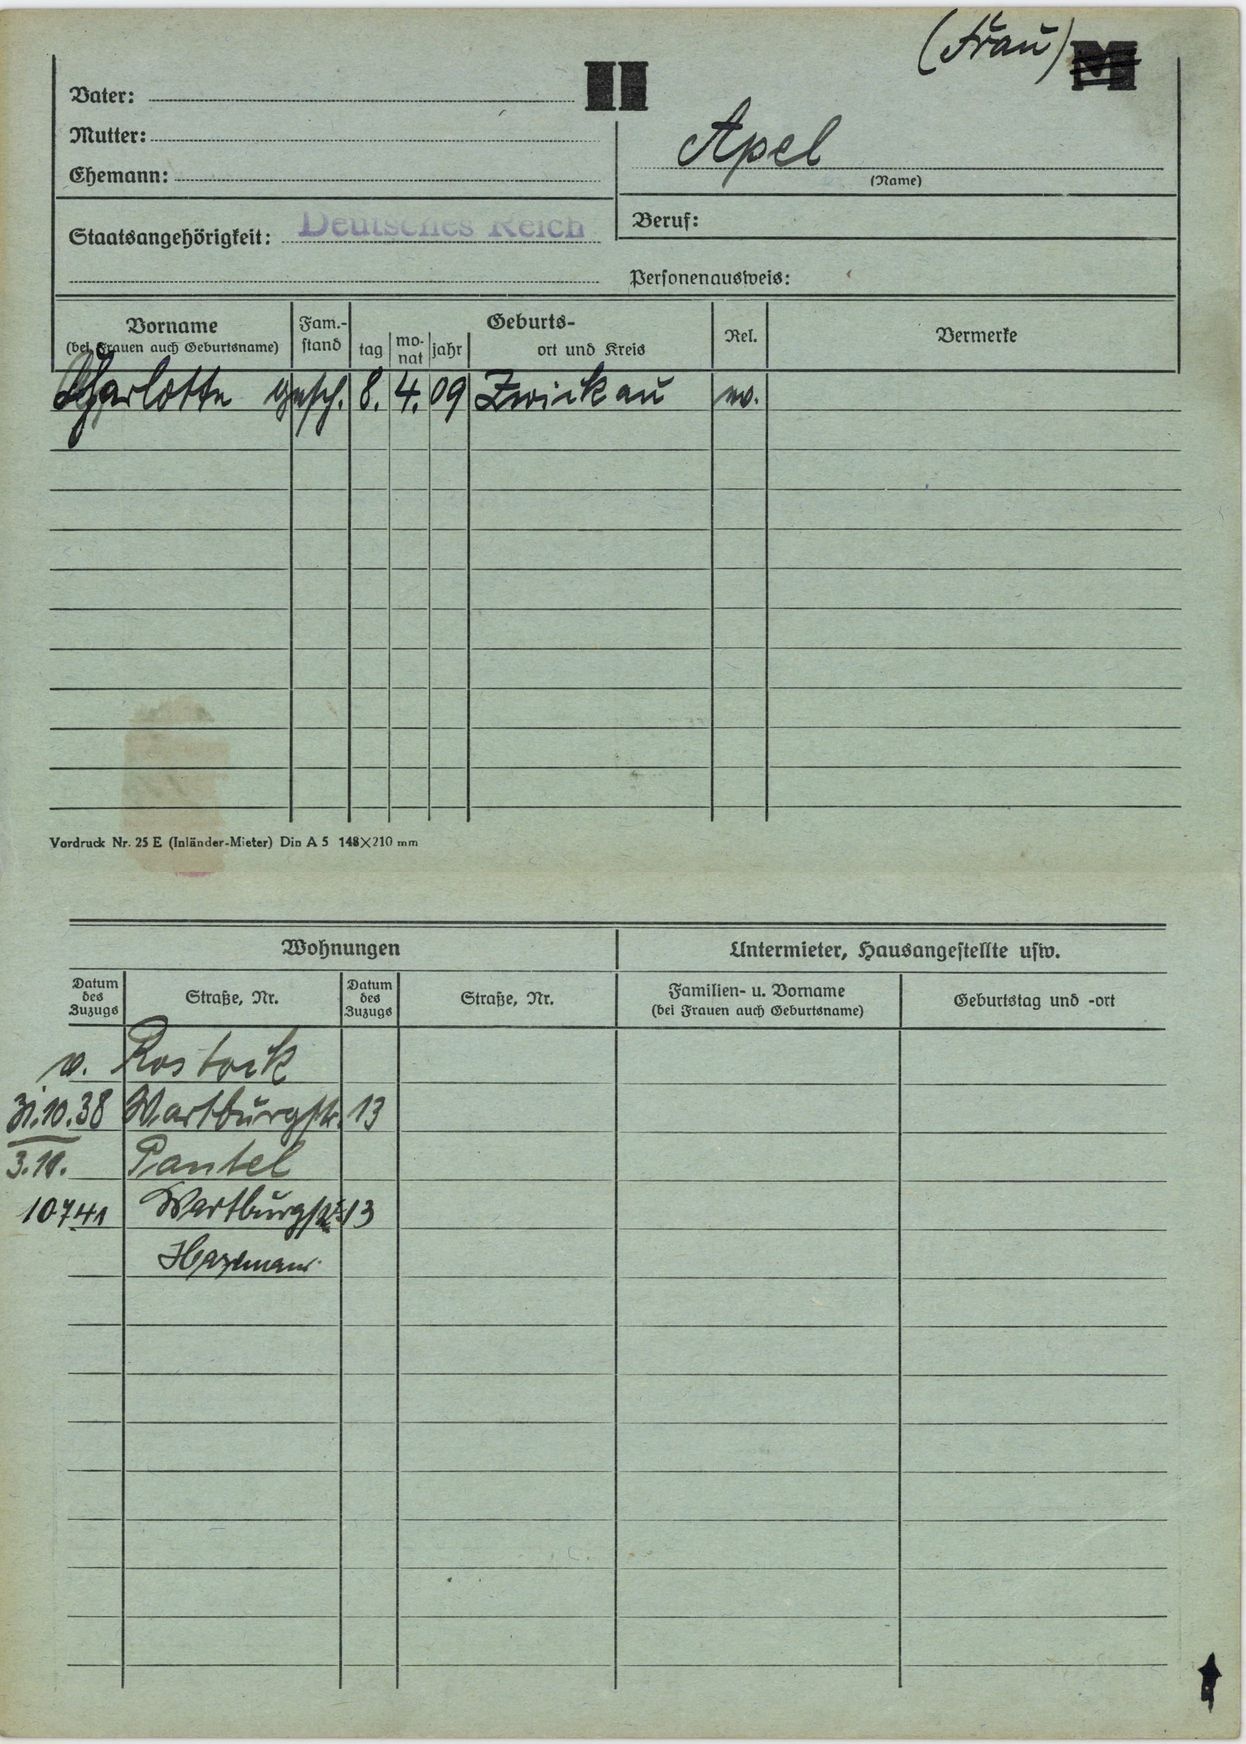
Apel